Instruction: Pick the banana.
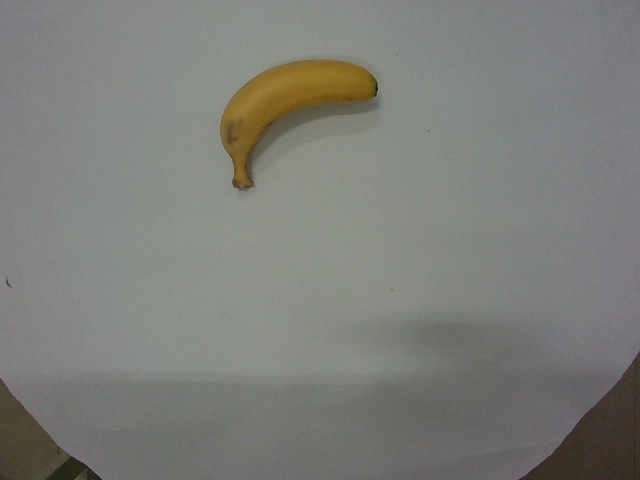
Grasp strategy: vertical